Question: What do the imaging results show?
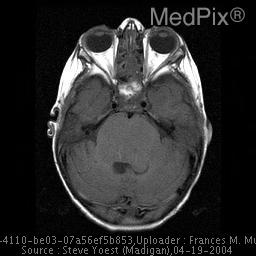
Answer: The imaging shows expansile lesion of the pons, without contrast enhancement There is diffuse enlargement of the pons..